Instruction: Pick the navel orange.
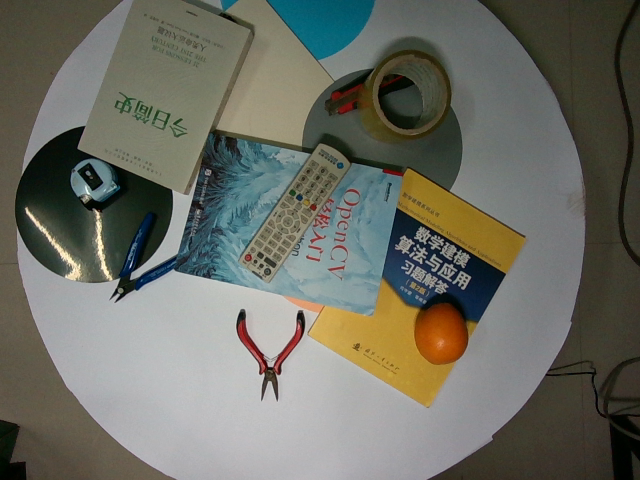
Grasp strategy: vertical